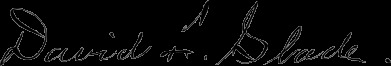
Signature of: david f slade